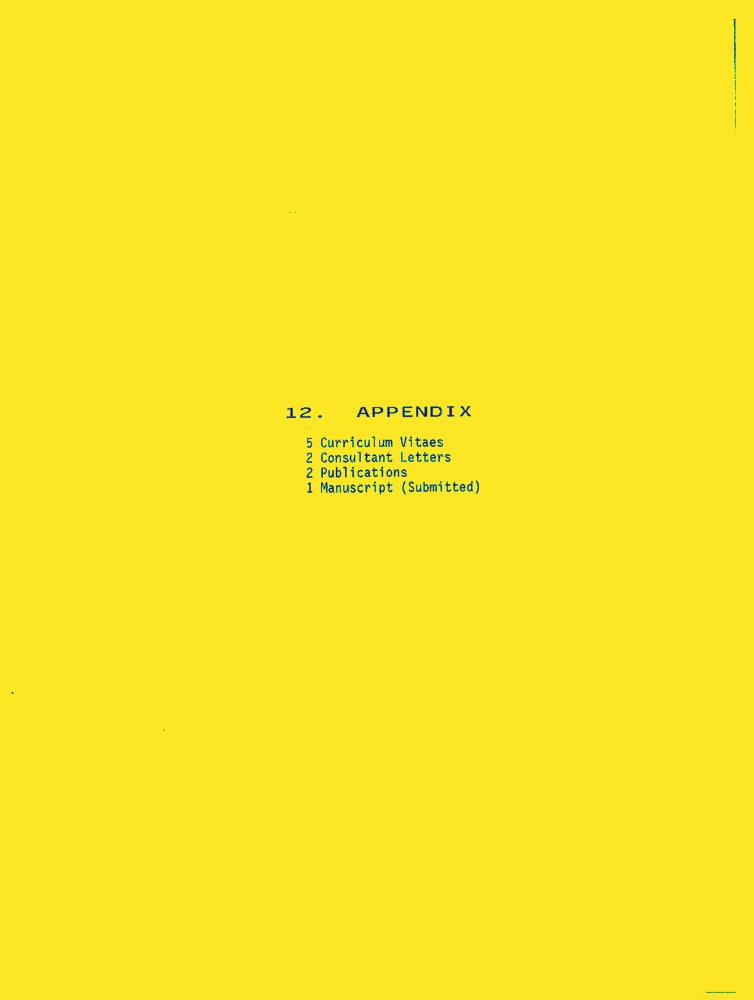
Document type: Resume-Doc